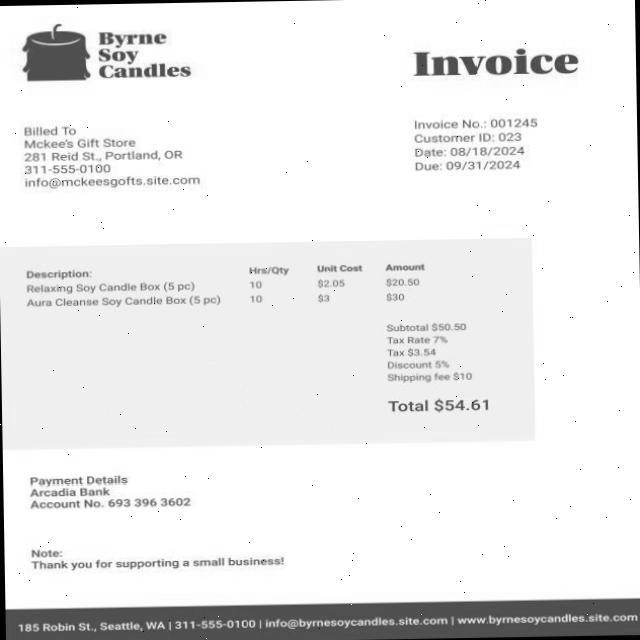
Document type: Invoice